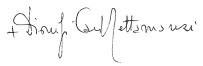
Signature of: dionigi tettamanzi